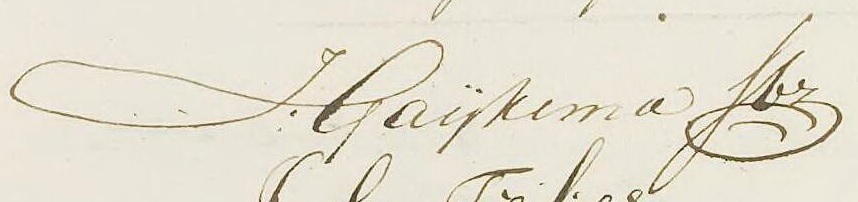
Signature of: jan gaykema jacobsz